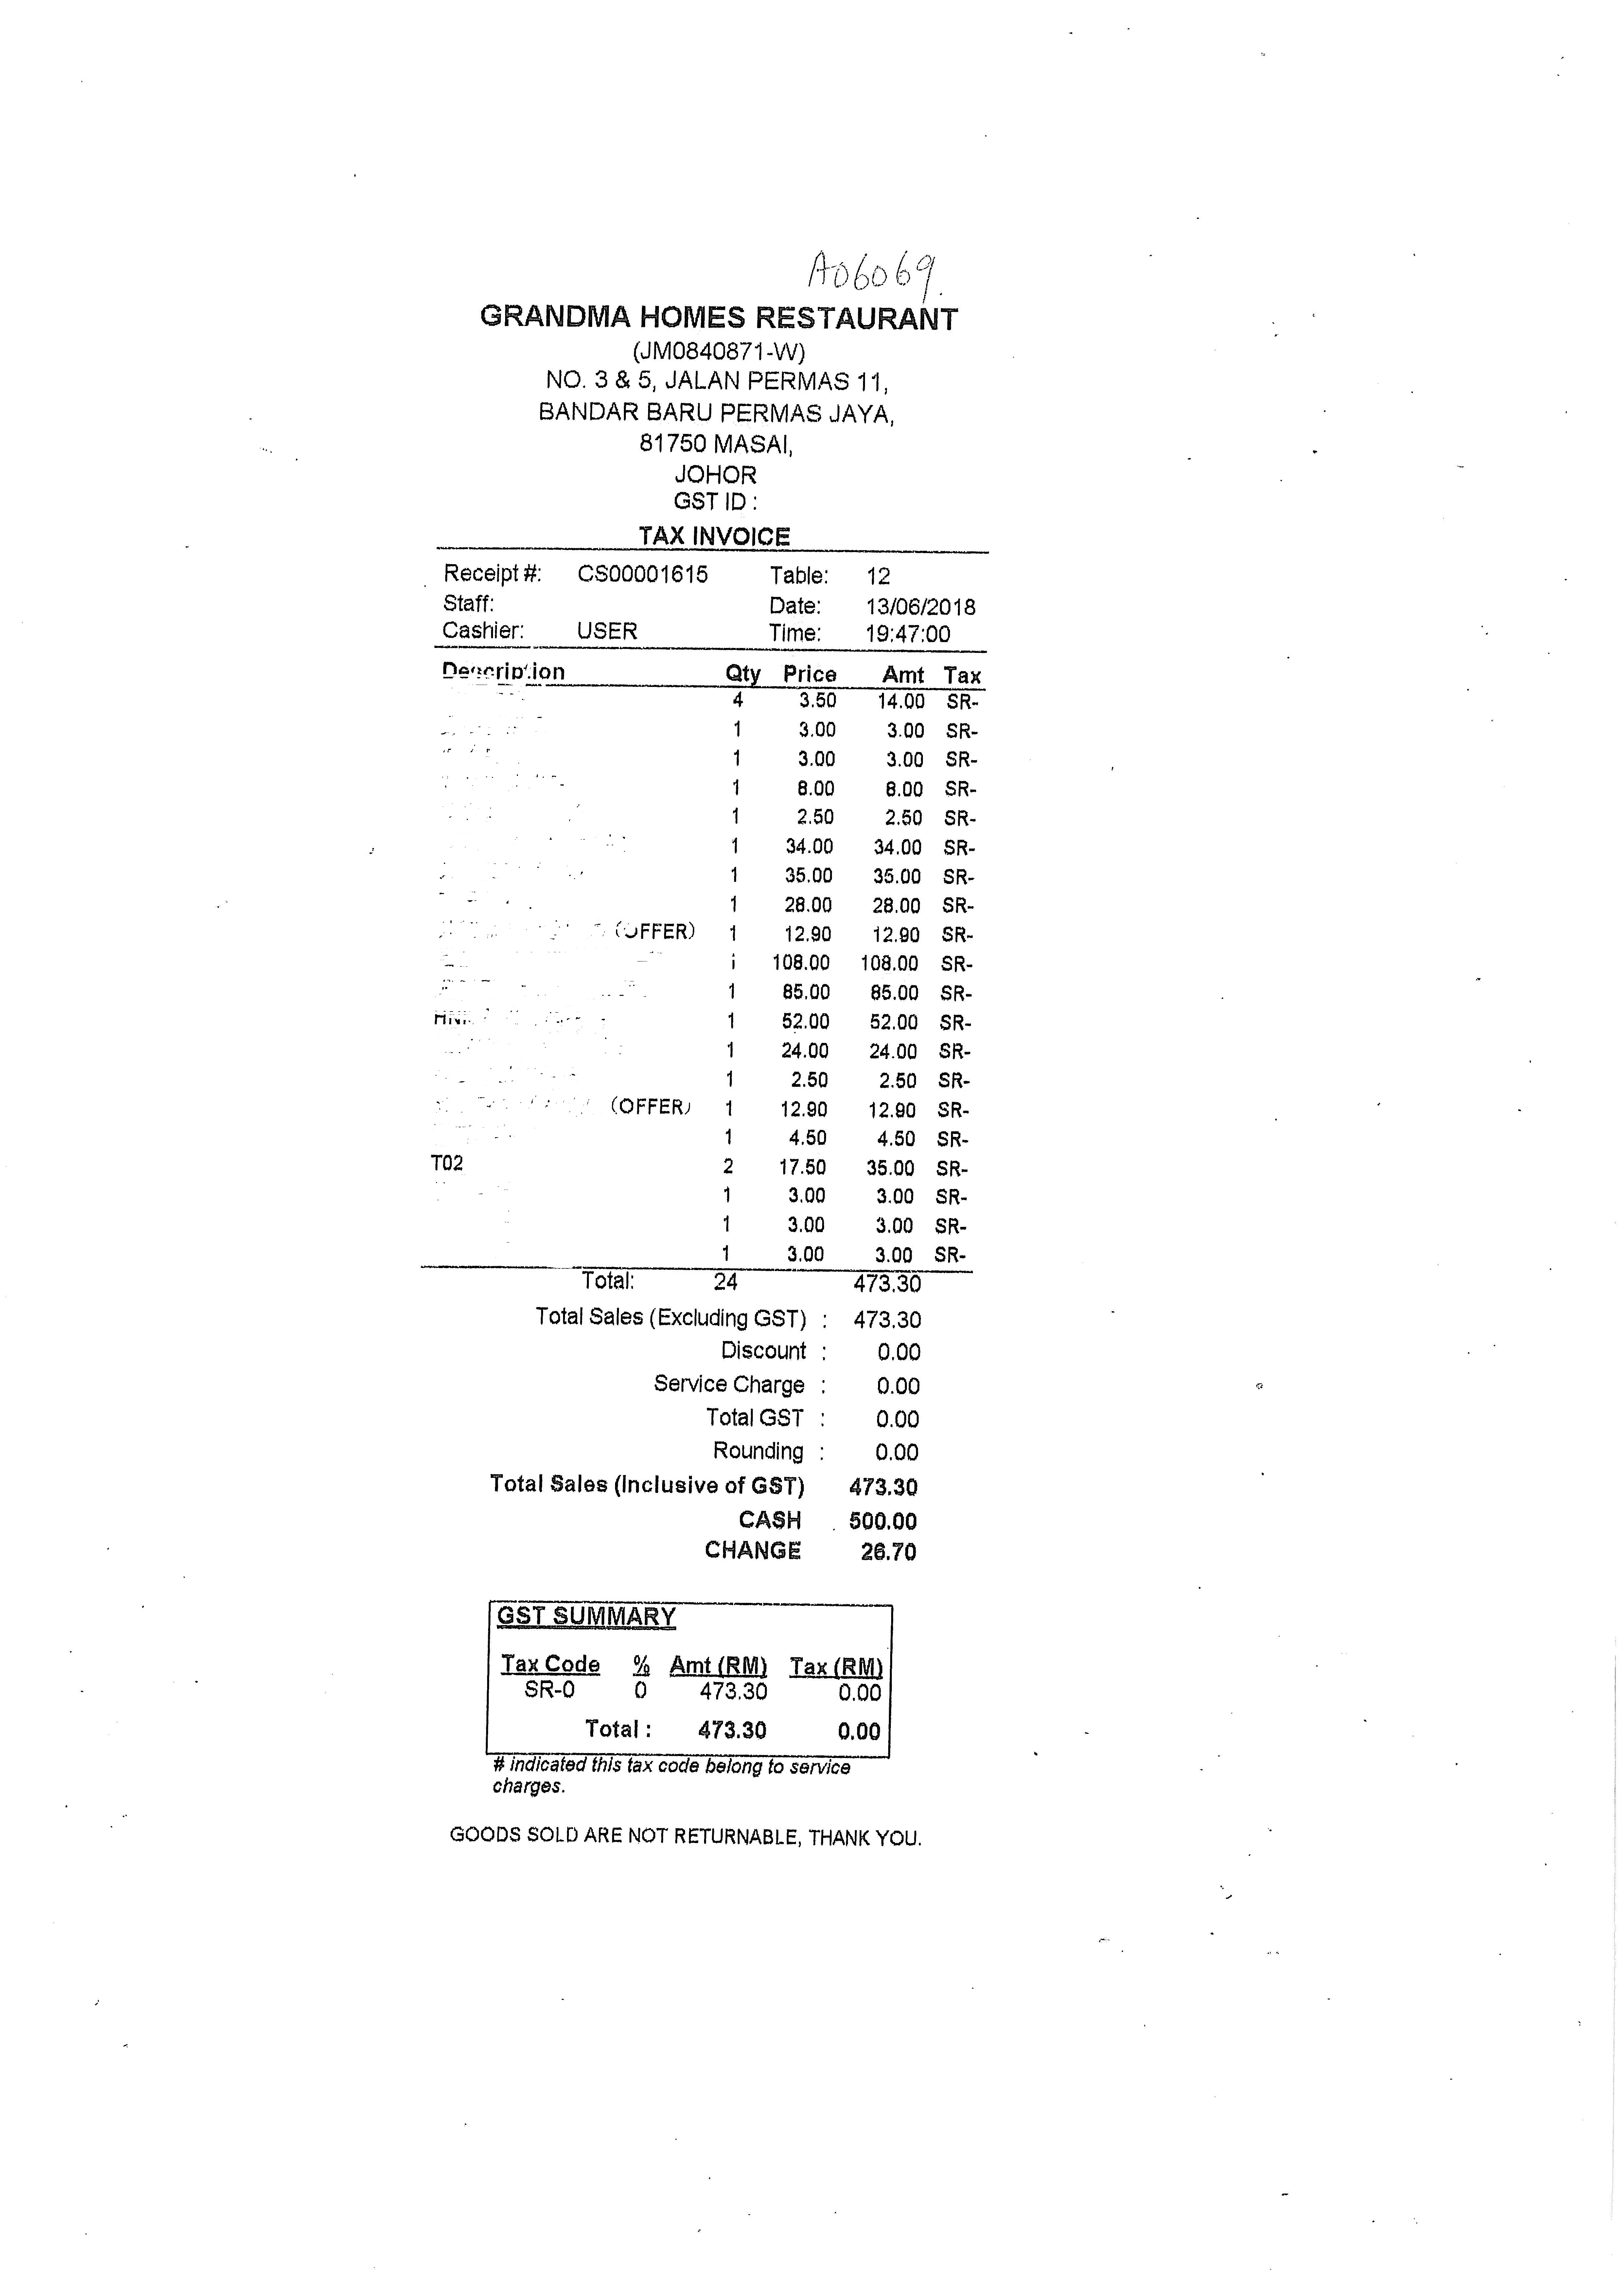
GRANDMA HOMES RESTAURANT
(JM0840871-W)
NO.3 & 5, JALAN PERMAS 11,
BANDAR BARU PERMAS JAYA,
81750 MASAI,
JOHOR
GST ID:
TAX INVOICE
RECEIPT#:
STAFF:
CASHIER:
CS00001615
USER
TABLE:
DATE:
TIME:
12
13/06/2018
19:47:00
DESCRIPTION
QTY
PRICE
AMT
TAX
(OFFER)
(OFFER)
T02
4
1
1
1
1
1
1
1
1
1
1
1
1
1
1
1
2
1
1
1
3.50
3.00
3.00
8.00
2.50
34.00
35.00
28.00
12.90
108.00
85.00
52.00
24.00
2.50
12.90
4.50
17.50
3.00
3.00
3.00
14.00
3.00
3.00
8.00
2.50
34.00
35.00
28.00
12.90
108.00
85.00
52.00
24.00
2.50
12.90
4.50
35.00
3.00
3.00
3.00
SR-
SR-
SR-
SR-
SR-
SR-
SR-
SR-
SR-
SR-
SR-
SR-
SR-
SR-
SR-
SR-
SR-
SR-
SR-
SR-
TOTAL:
24
473.30
TOTAL SALES (EXCLUDING GST) :
473.30
DISCOUNT :
0.00
SERVICE CHARGE :
0.00
TOTAL GST :
0.00
ROUNDING :
0.00
TOTAL SALES (INCLUSIVE OF GST)
CASH
CHANGE
473.30
500.00
26.70
GST SUMMARY
TAX CODE
SR-0
%
0
AMT (RM)
473.30
TAX (RM)
0.00
TOTAL :
473.30
0.00
# INDICATED THIS TAX CODE BELONG TO SERVICE
CHARGES.
GOODS SOLD ARE NOT RETURNABLE, THANK YOU.